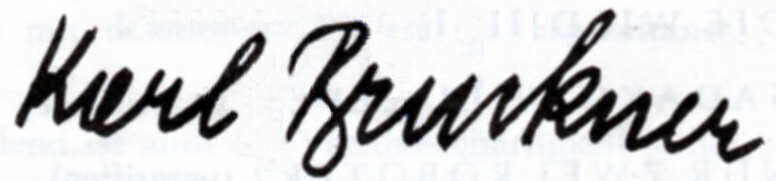
Signature of: karl bruckner